Question: How is the property described in the document?
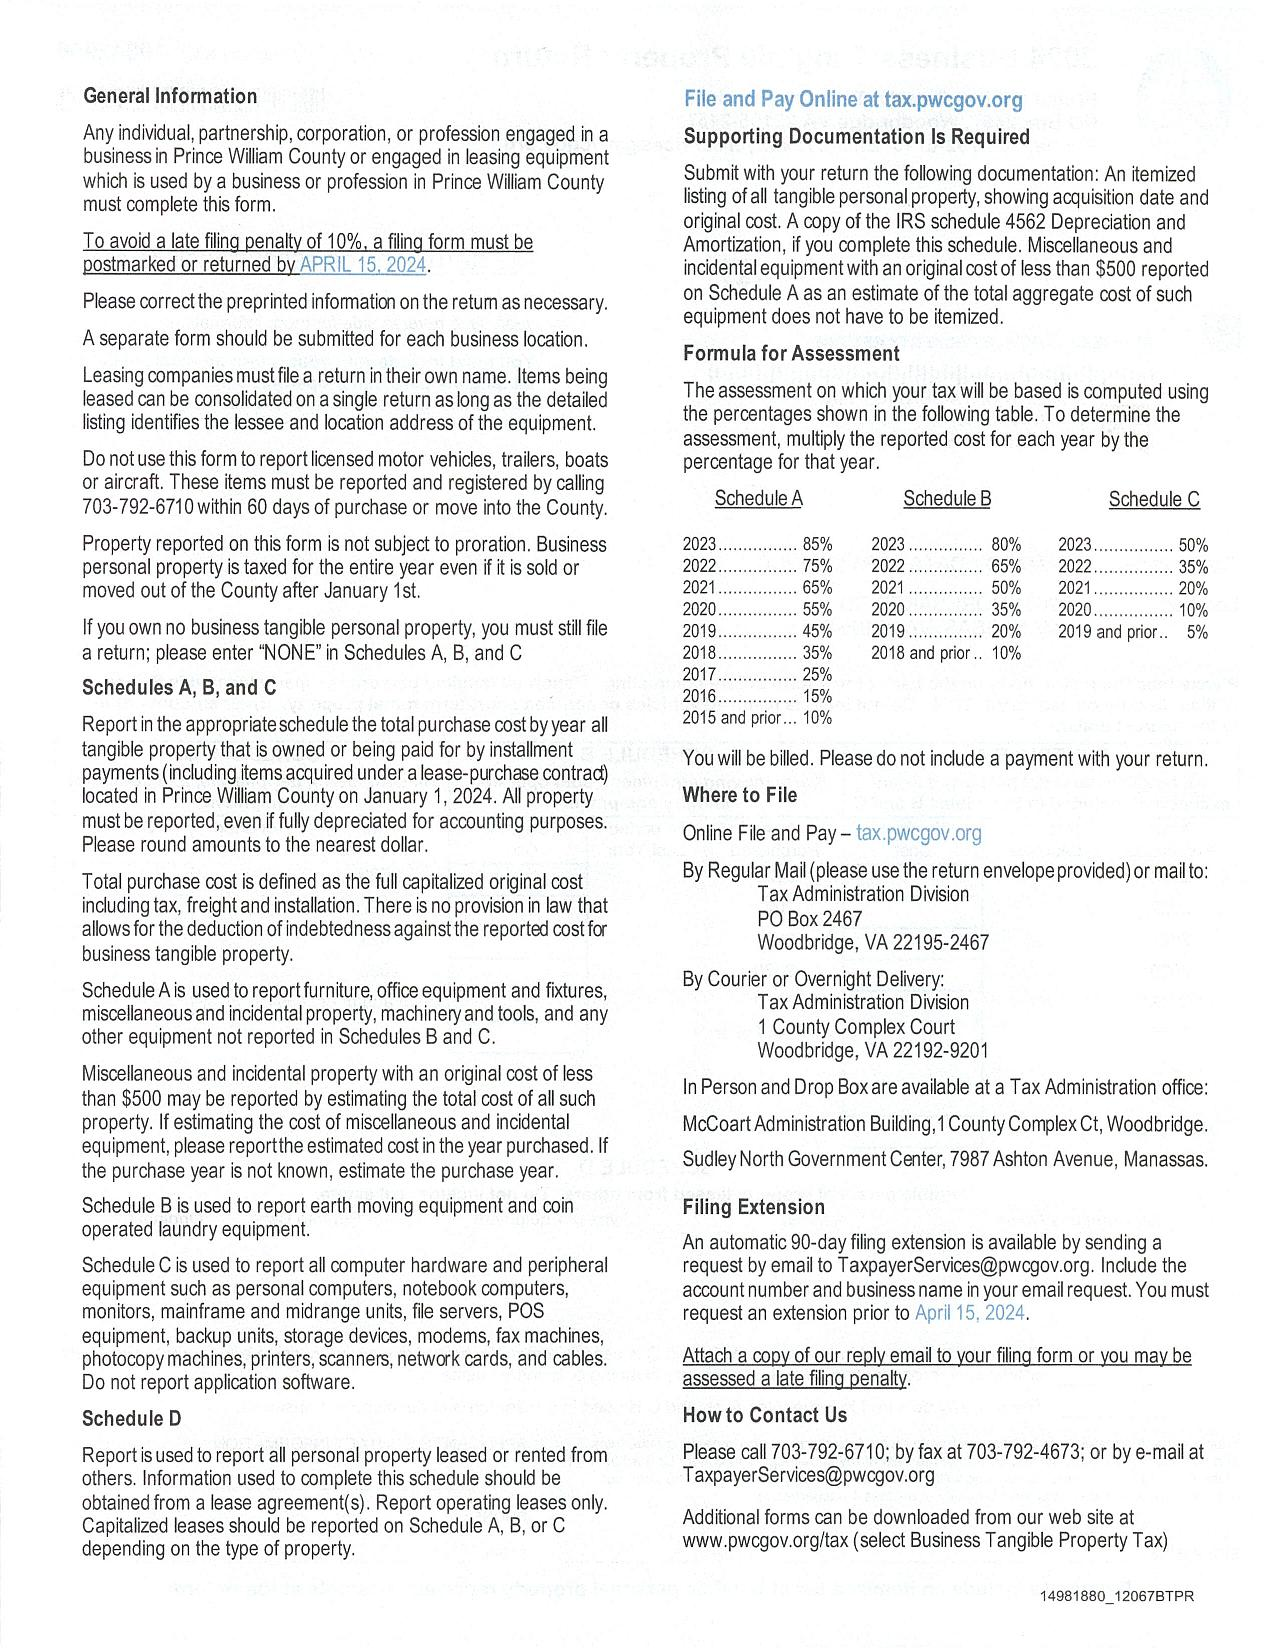
Answer: "Business Tangible Personal Property"